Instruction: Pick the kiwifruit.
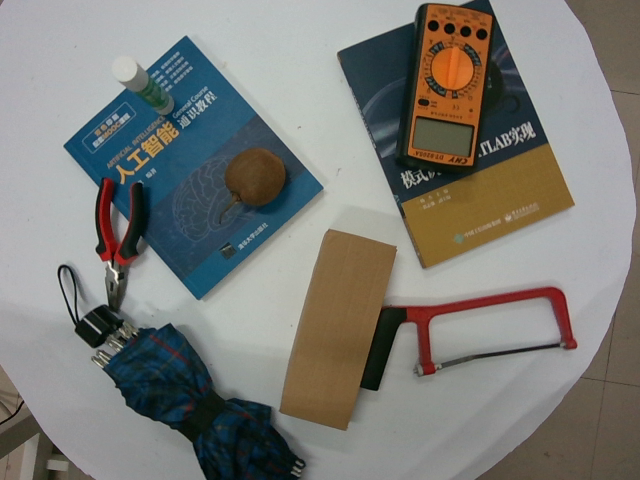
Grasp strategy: vertical